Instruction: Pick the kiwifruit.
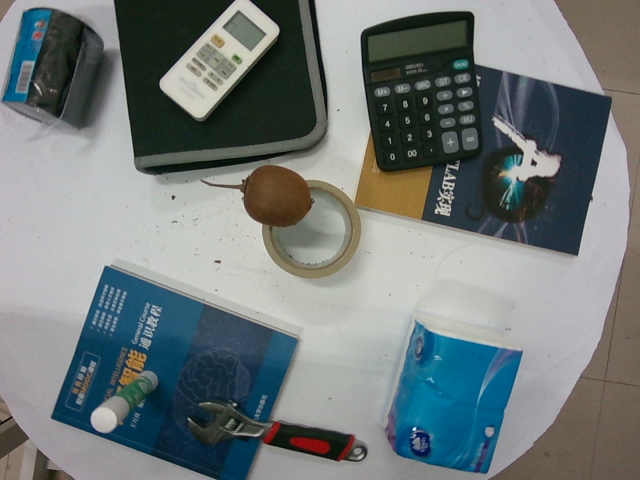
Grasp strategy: vertical